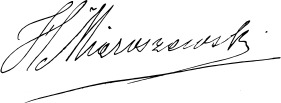
Signature of: henryk mieroszewski